Question: What could the diagnosis suggest?
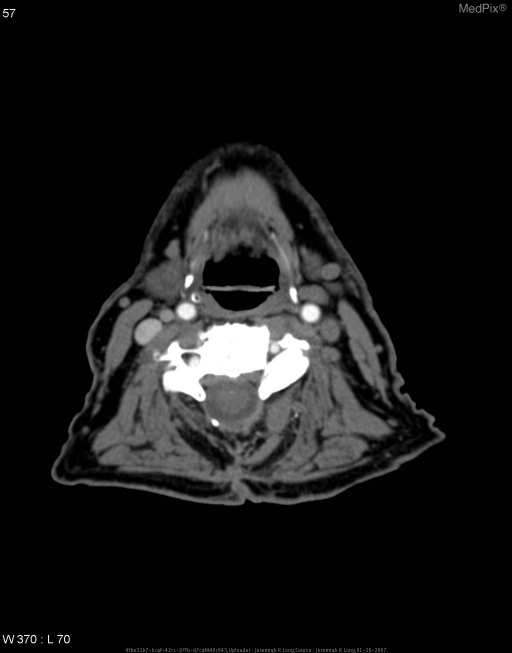
Answer: The possible diagnosis includes Medial deviation of the internal carotid artery (aka retropharyngeal internal carotid).